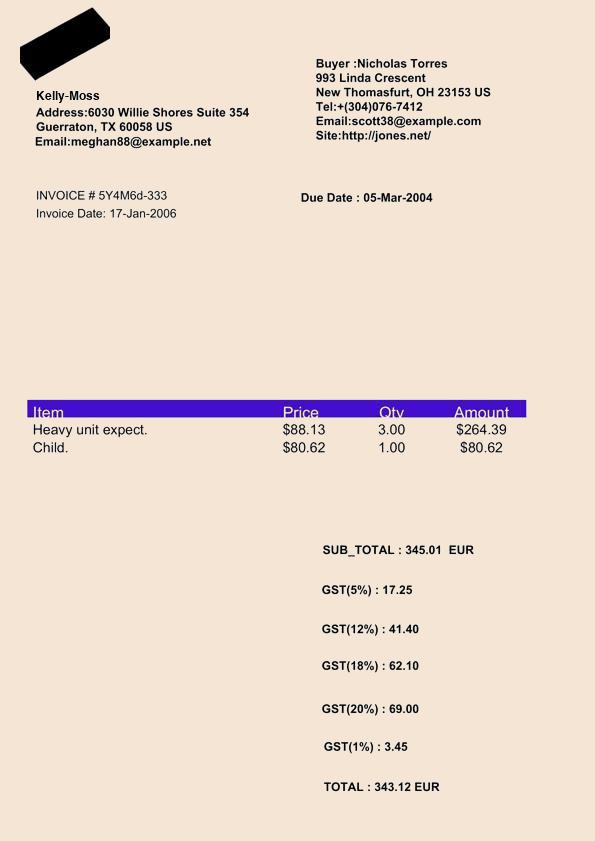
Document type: Invoice